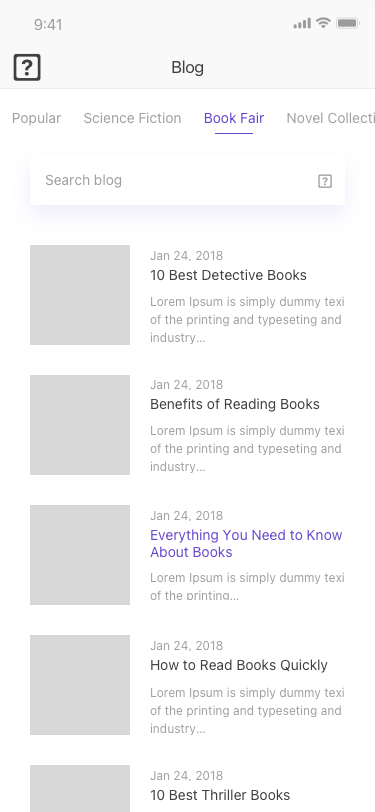
Text in this UI design:
Book Fair
Science Fiction
Popular
Novel Collections
Search blog

10 Best Detective Books
Jan 24, 2018
Lorem Ipsum is simply dummy texi of the printing and typeseting and industry…
Benefits of Reading Books
Jan 24, 2018
Lorem Ipsum is simply dummy texi of the printing and typeseting and industry…
Everything You Need to Know About Books
Jan 24, 2018
Lorem Ipsum is simply dummy texi of the printing…
How to Read Books Quickly
Jan 24, 2018
Lorem Ipsum is simply dummy texi of the printing and typeseting and industry…
10 Best Thriller Books
Jan 24, 2018
Blog

Walton Frick
waltonfrick@gmail.com
Home

About

Categories

Blog

Contact

Log Out
